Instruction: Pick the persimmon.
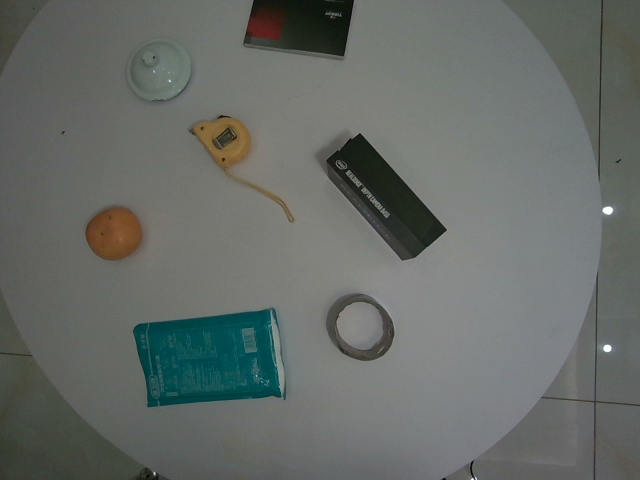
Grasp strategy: vertical